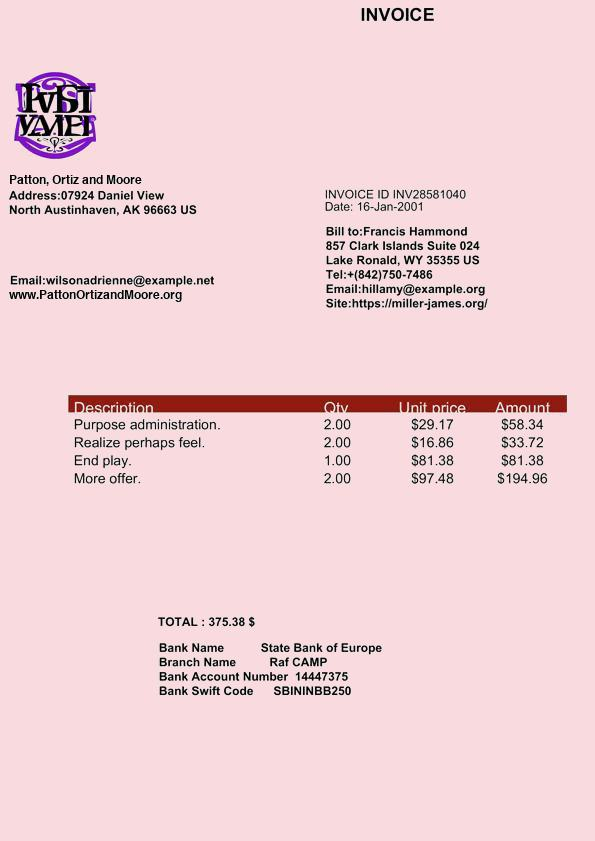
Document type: Invoice